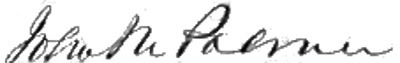
Signature of: john m palmer